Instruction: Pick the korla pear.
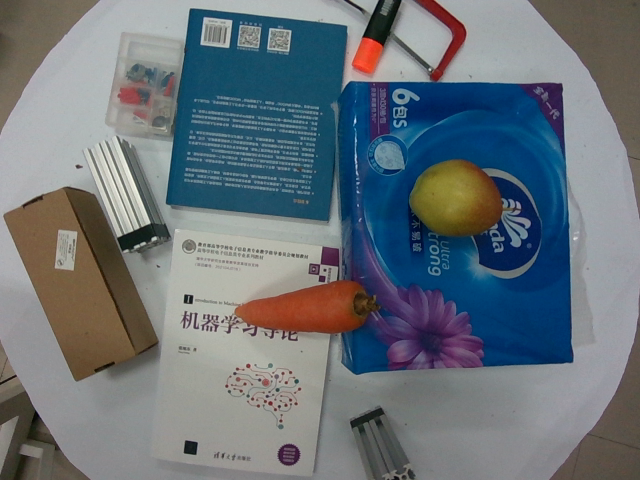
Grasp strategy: vertical